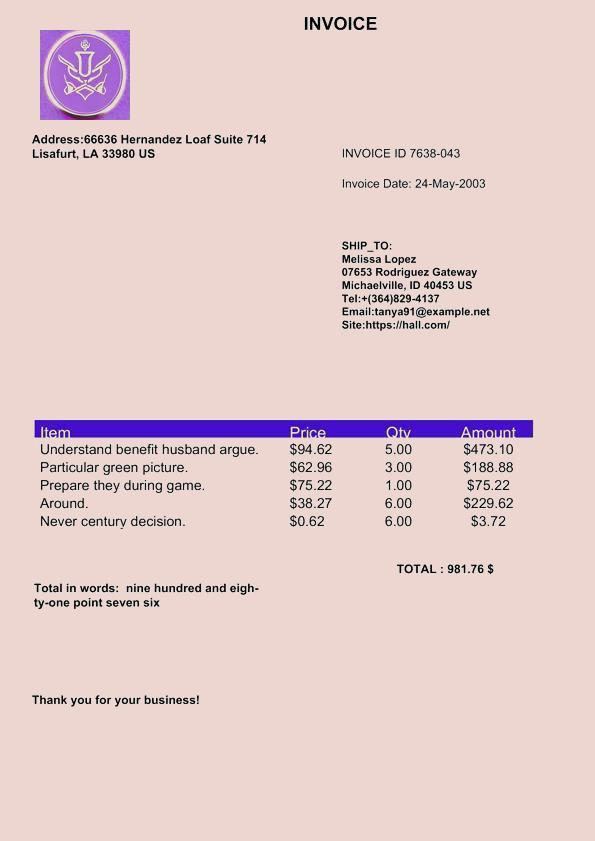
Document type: Invoice